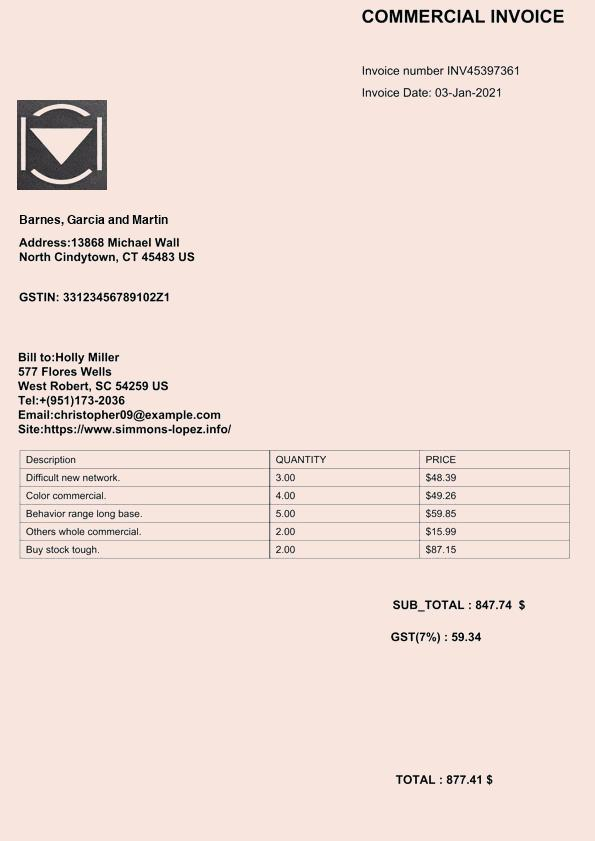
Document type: Invoice